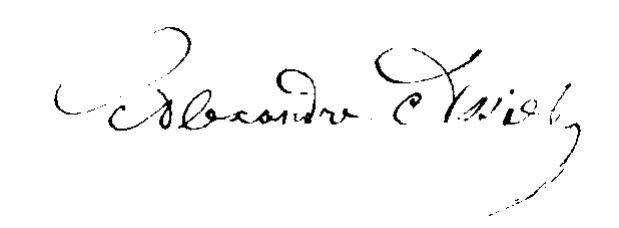
Signature of: alexandre assier